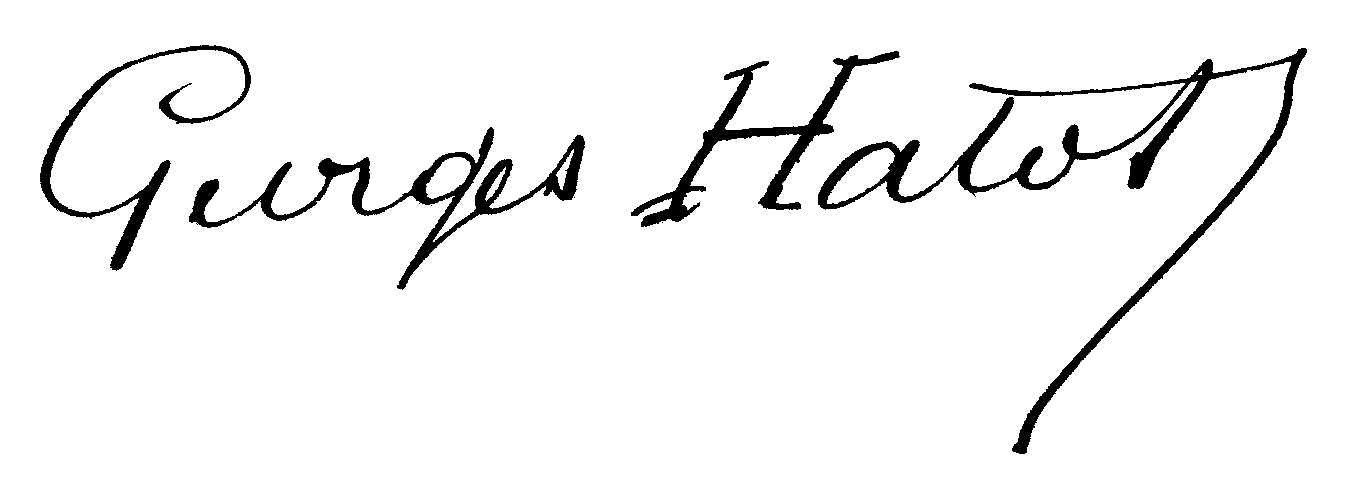
Signature of: georges hatot